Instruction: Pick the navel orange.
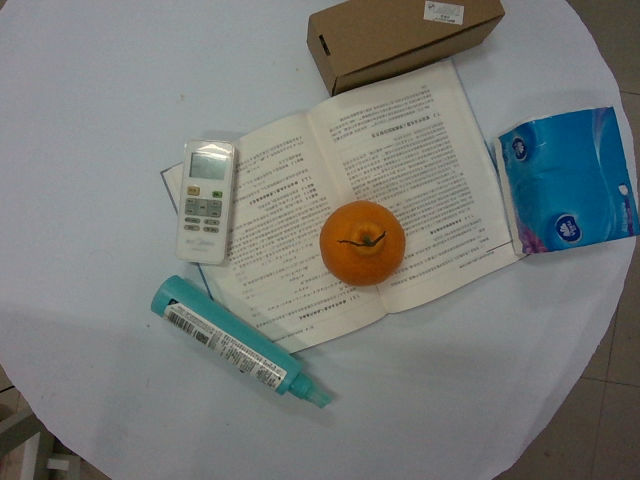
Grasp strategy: vertical